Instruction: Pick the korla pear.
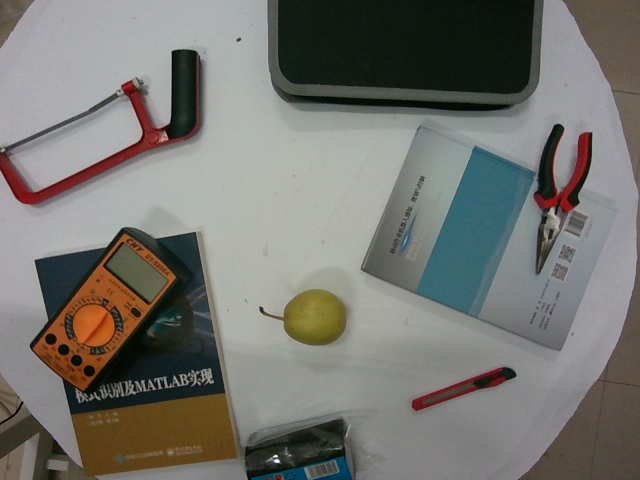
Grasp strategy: vertical